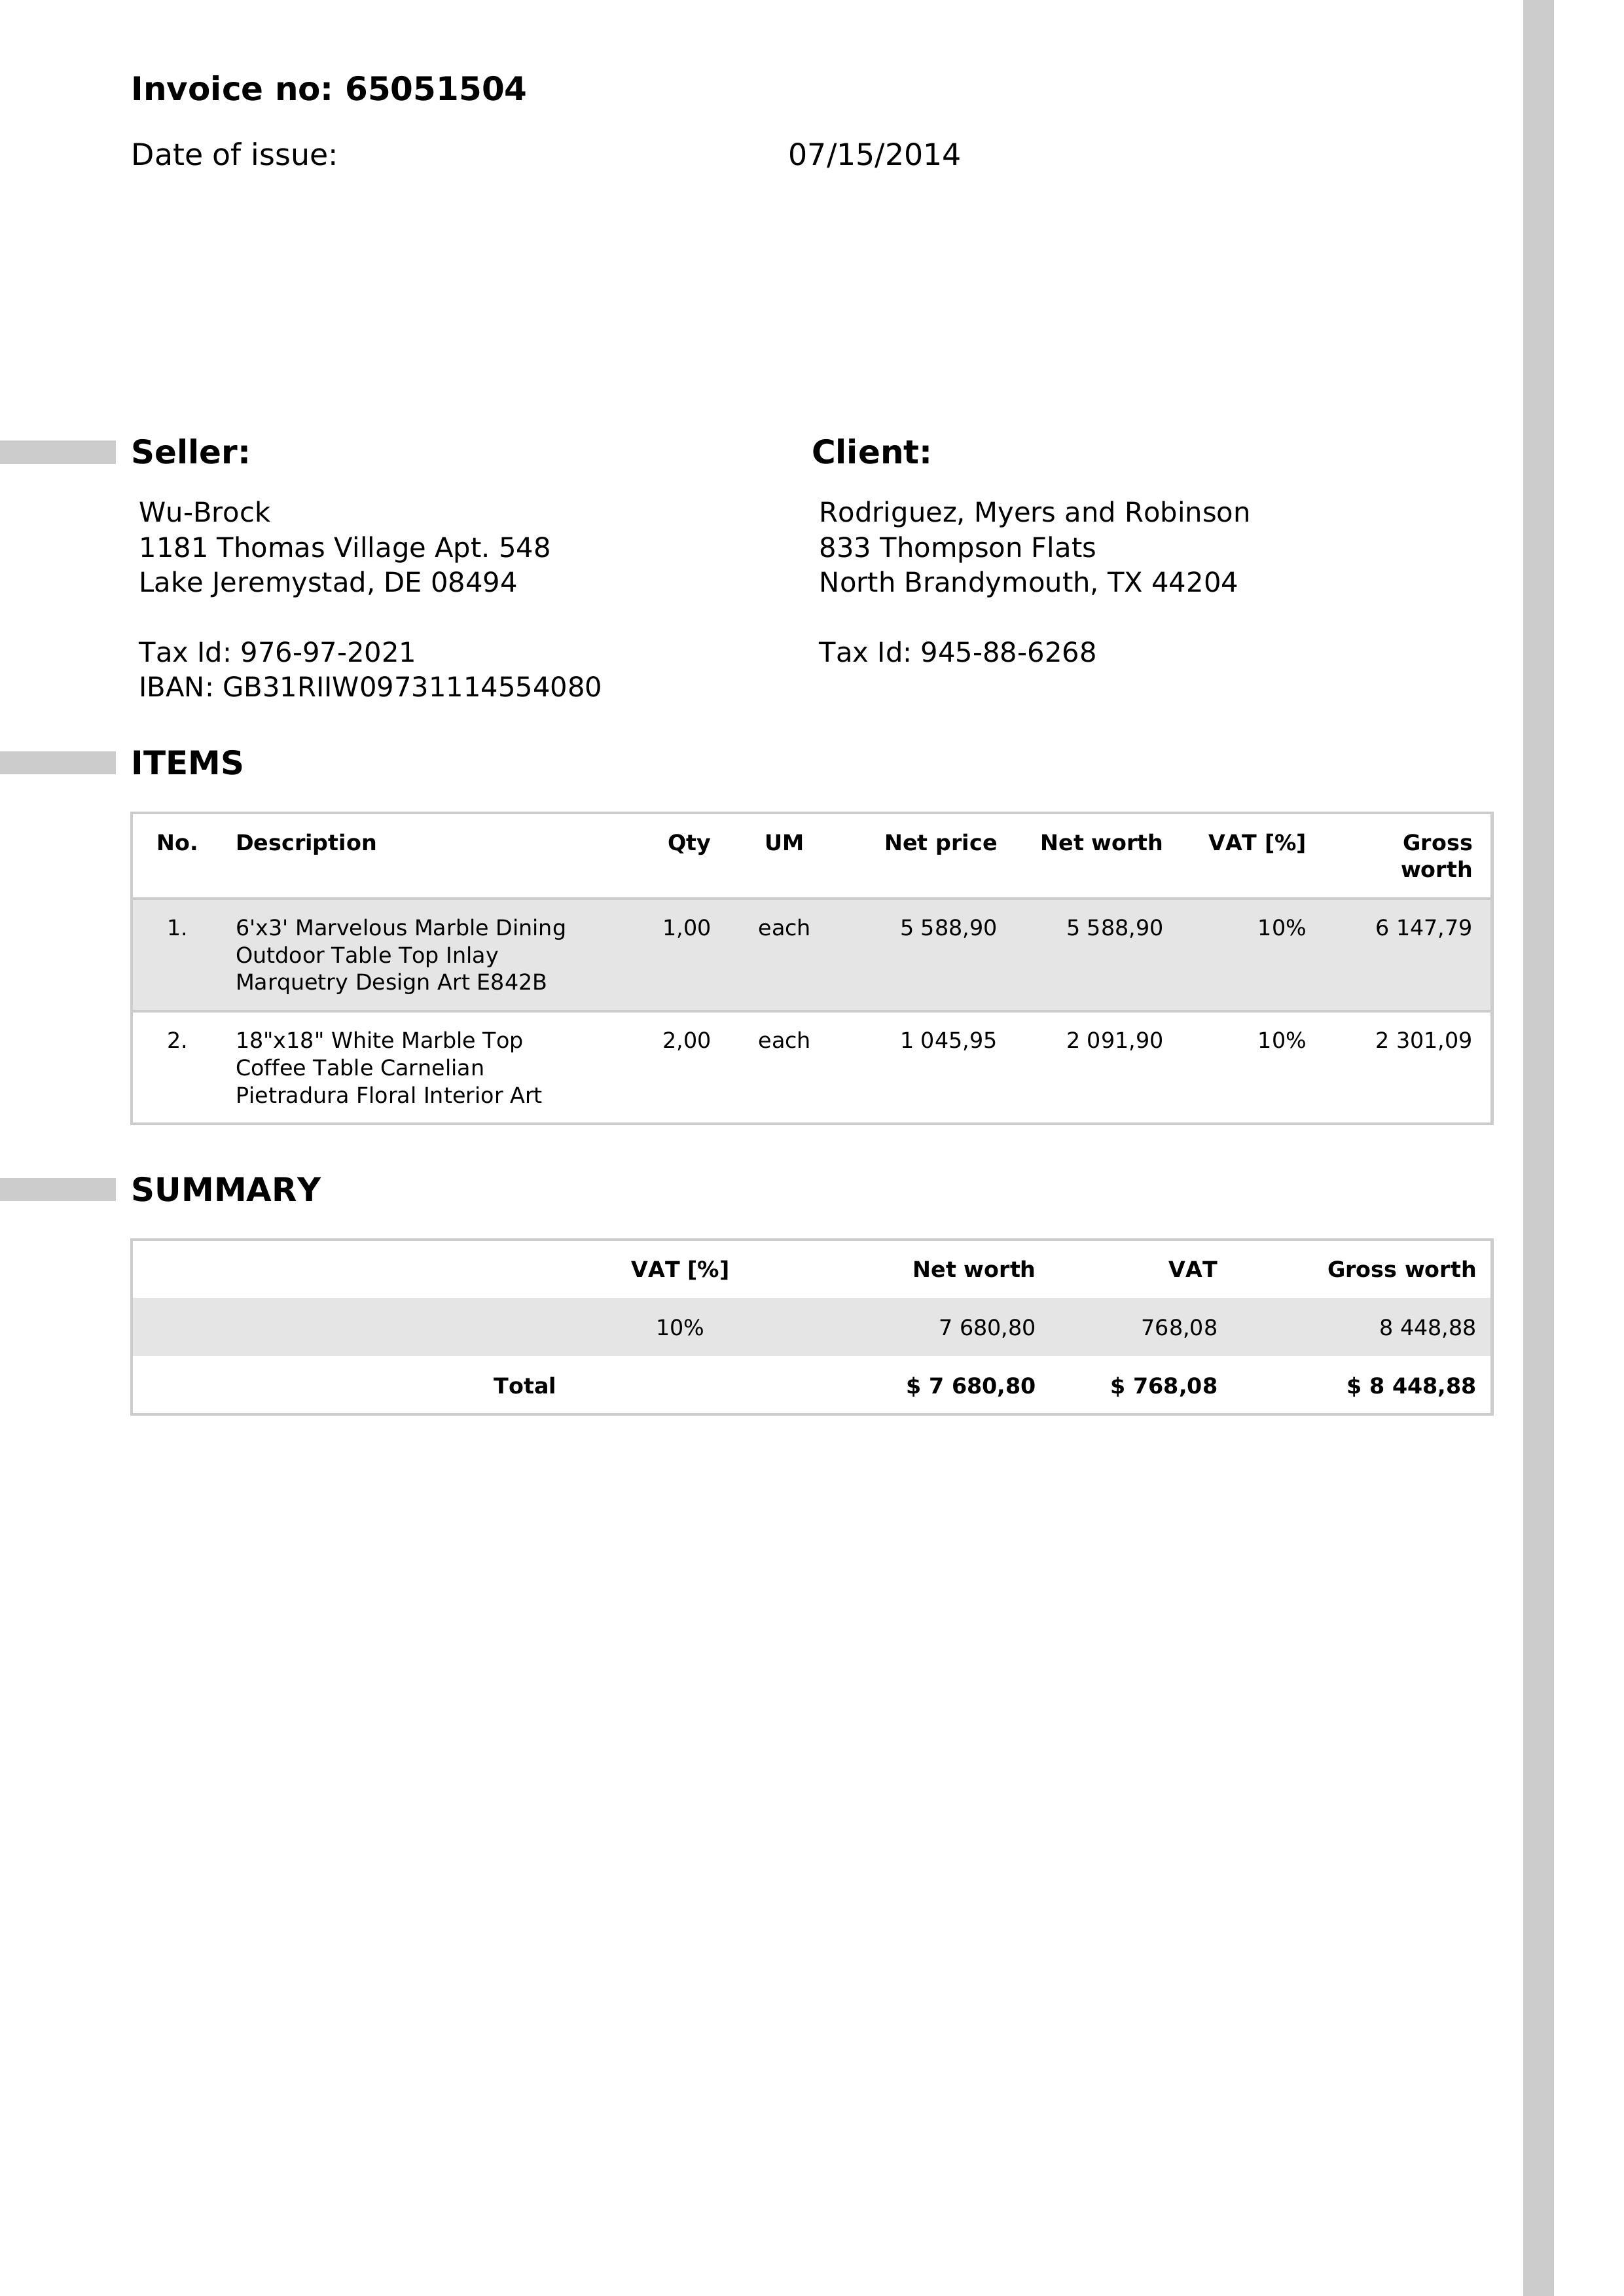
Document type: Invoice